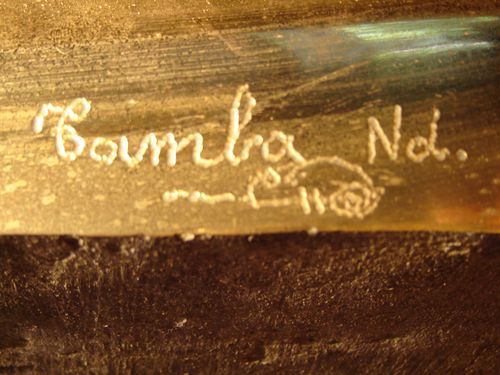
Signature of: françois tamba ndembe